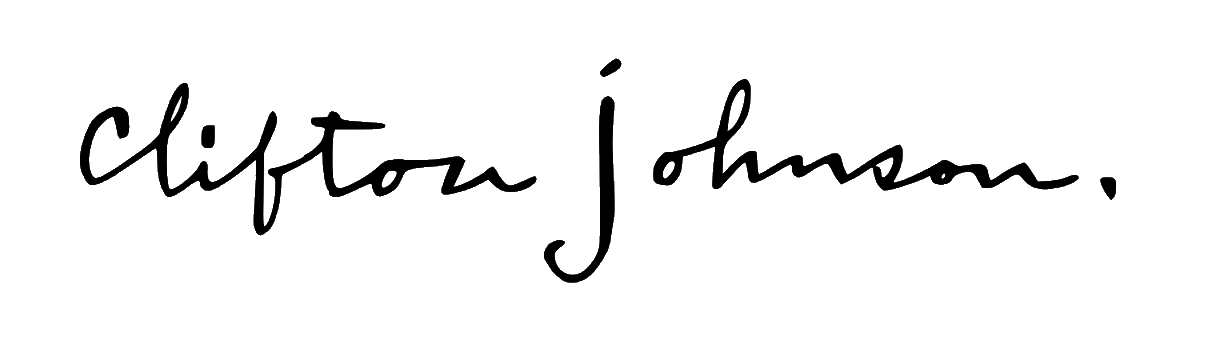
Signature of: clifton johnson